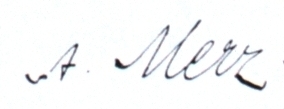
Signature of: alfred merz